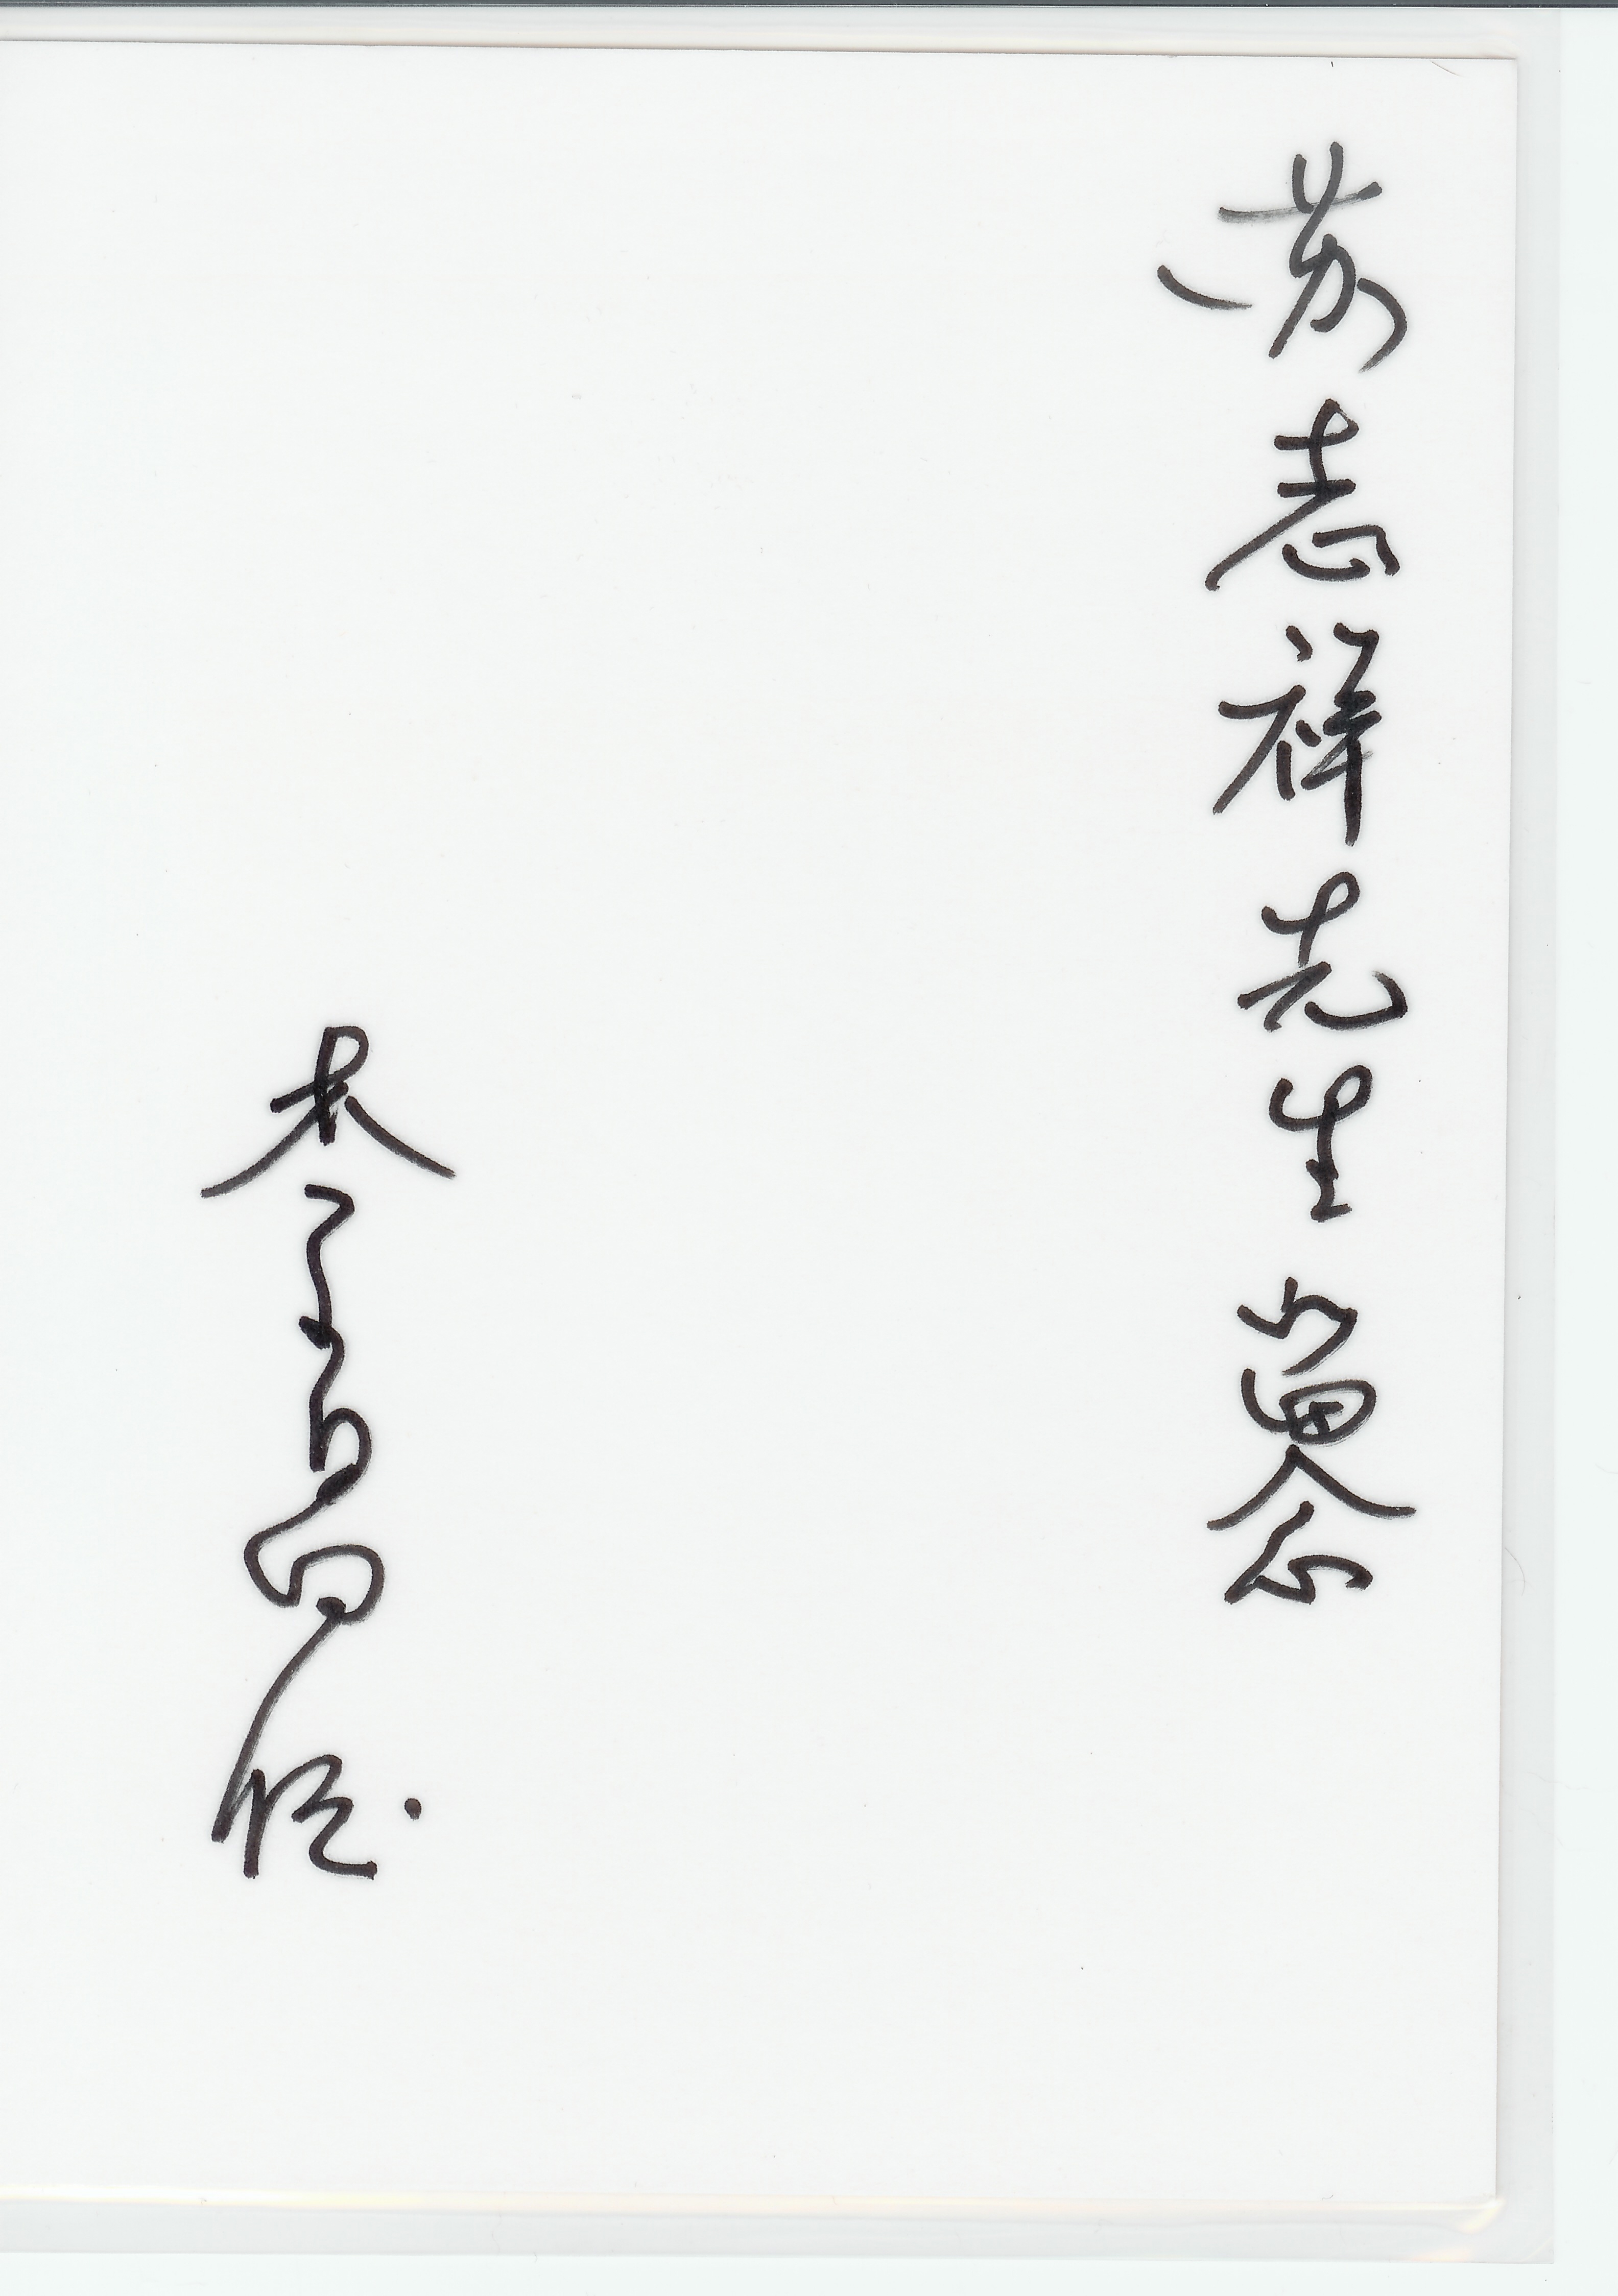
Signature of: henry lee